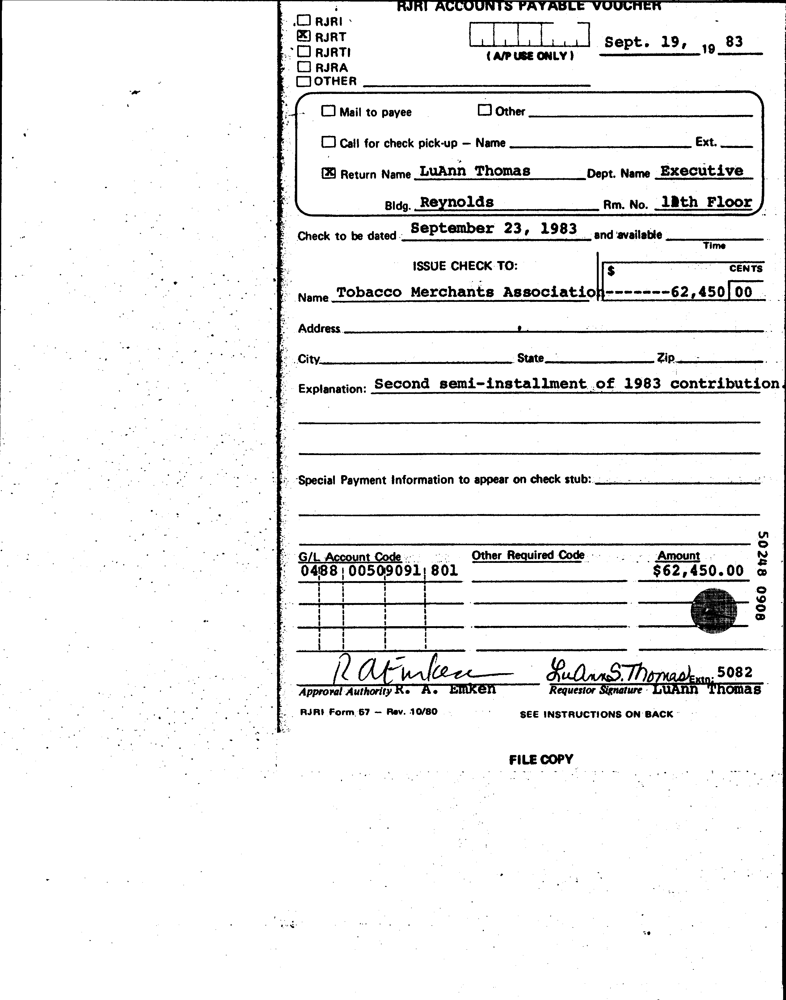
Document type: Invoice